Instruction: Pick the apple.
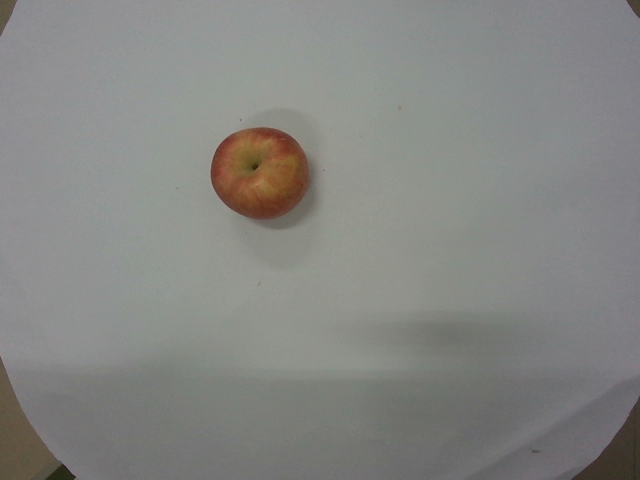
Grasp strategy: vertical